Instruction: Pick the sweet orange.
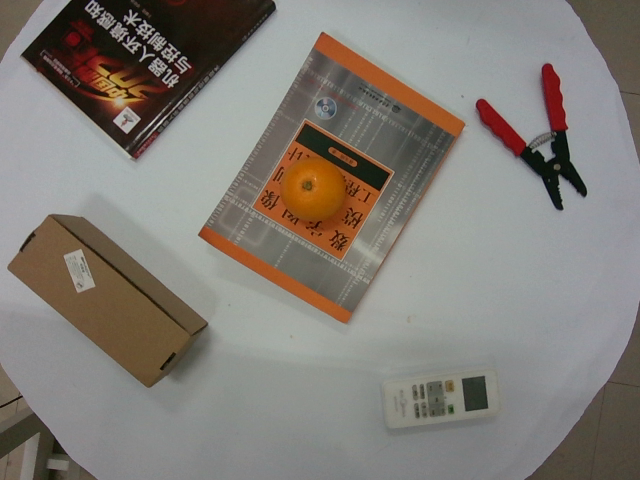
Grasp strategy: vertical